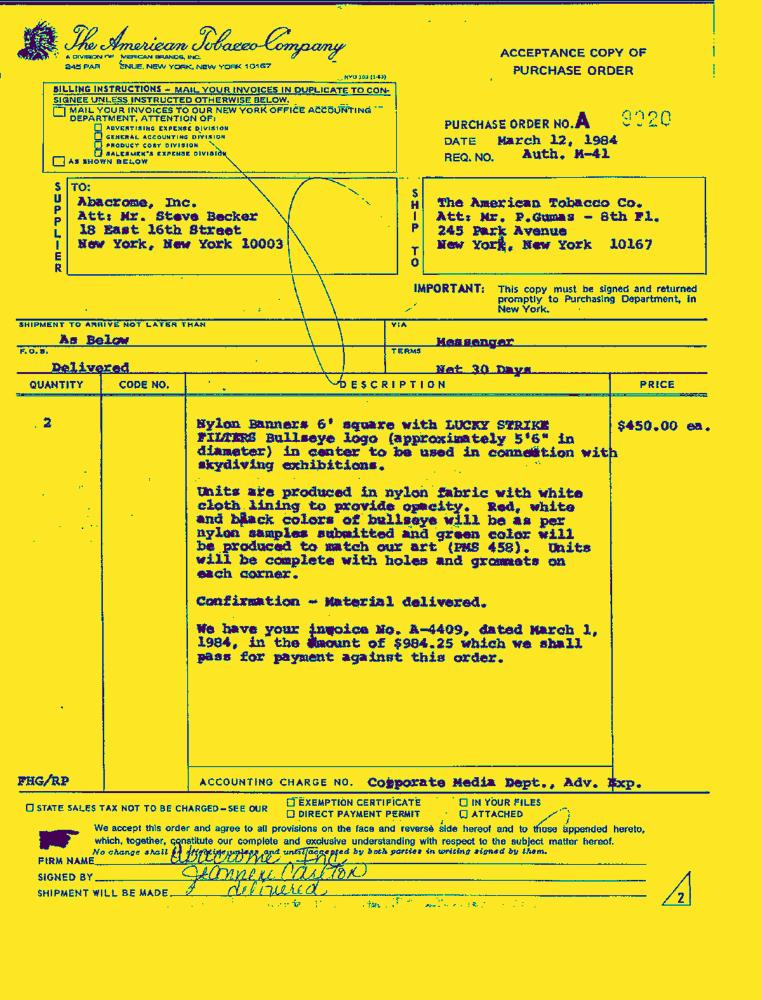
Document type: Invoice-Doc